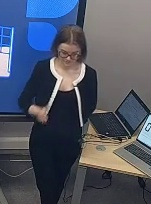
Транскрипция: Рысавання Фолдал Саша Мэйк Сайклин Пайці Письма Рысавання
Категория: Педагогические действия
Подкатегория: Делает пояснение/объяснение; Организует групповую работу
Описание действия: Педагог выдает задание объясняет как его выполнить, после чего убеждается что ученики поняли задачу и предлагает им разделиться по группам для выполнения задания..
Контекст и комментарии: Контекст ДО: Ученики посмотрели видео, нацеленное на закрепление новых слов. Результат ПОСЛЕ: Ученики почти без ошибок выполнили задание. Педагогический смысл: подробное объяснение помогает ученикам быстрее понять новую тему.